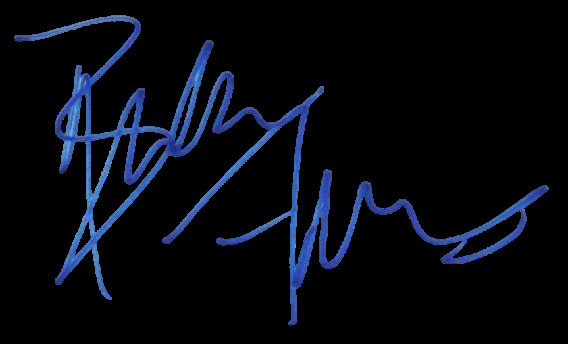
Signature of: brendan fraser